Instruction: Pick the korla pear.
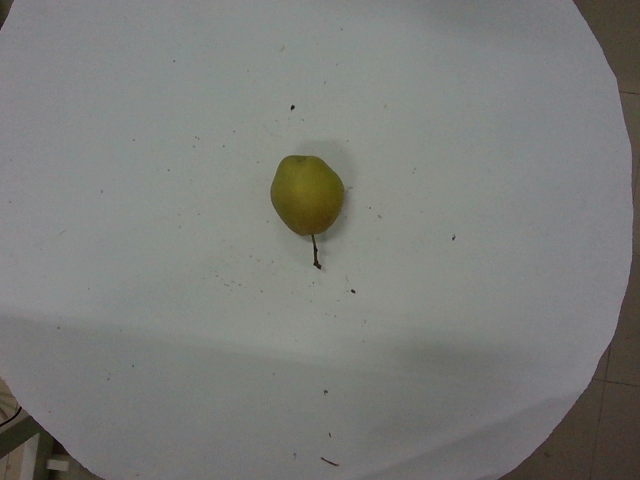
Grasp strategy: vertical